Question: What do the imaging results show?
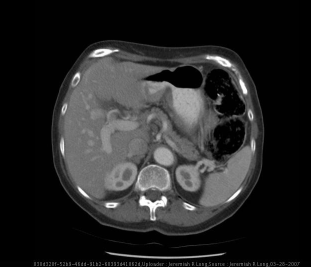
Answer: The imaging shows Frontal and lateral chest radiographs demonstrate no acute cardiopulmonary disease (clear lungs) as well as senescent change within the aorta and spine.  Additionally a soft tissue density mass is present within the middle mediastinum with an internal air fluid level behind the heart disrupting the azygoesophageal edge.

Axial CT images with oral and intravenous contrast material demonstrate a sliding hiatal hernia with the gastroesophageal junction and a portion of the proximal stomach superior to the diaphragm.  An MPR obliqued image further demonstrates this superior migration of the gastroesophageal junction into the thorax. Axial CT images with oral and intravenous contrast material demonstrate a sliding hiatal hernia with the gastroesophageal junction and a portion of the proximal stomach superior to the diaphragm.  An MPR obliqued image further demonstrates this superior migration of the gastroesophageal junction into the thorax..